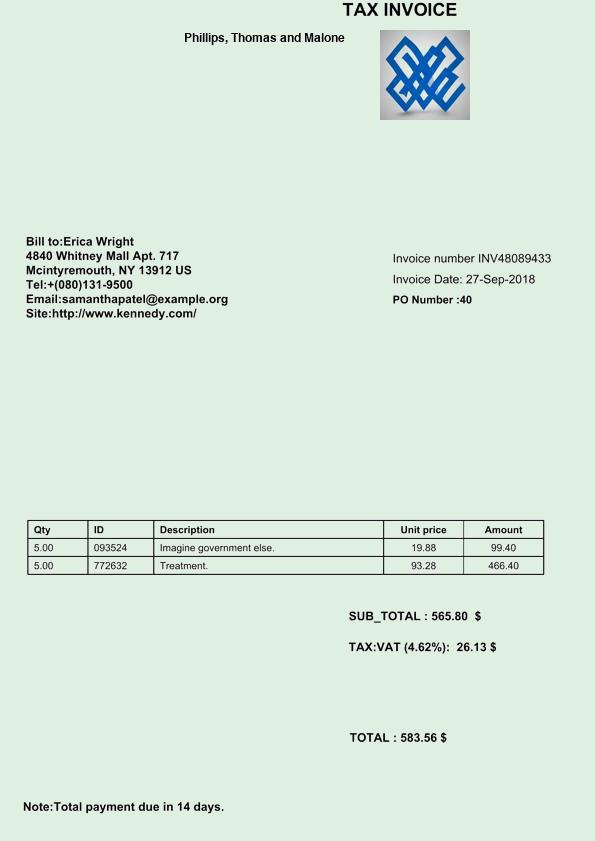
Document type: Invoice